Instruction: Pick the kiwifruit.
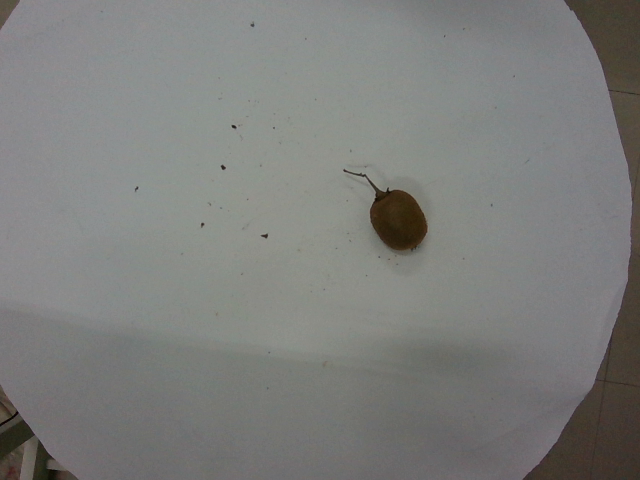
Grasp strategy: vertical